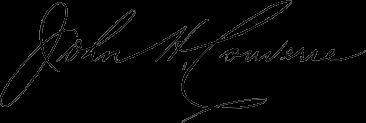
Signature of: john h converse